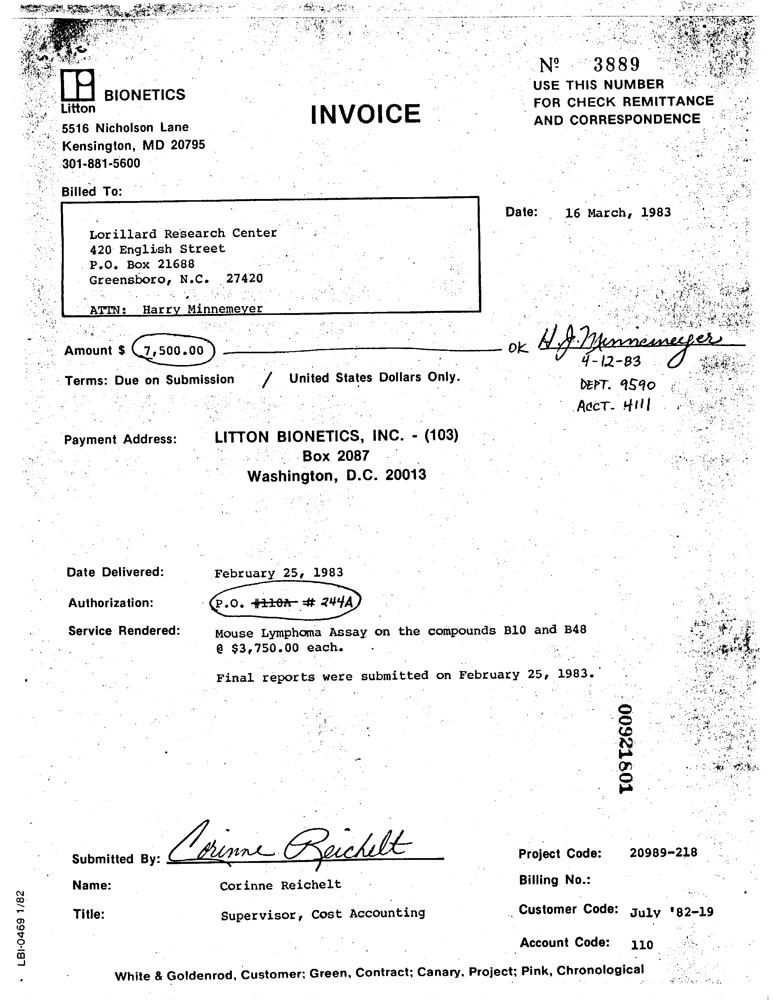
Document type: Invoice